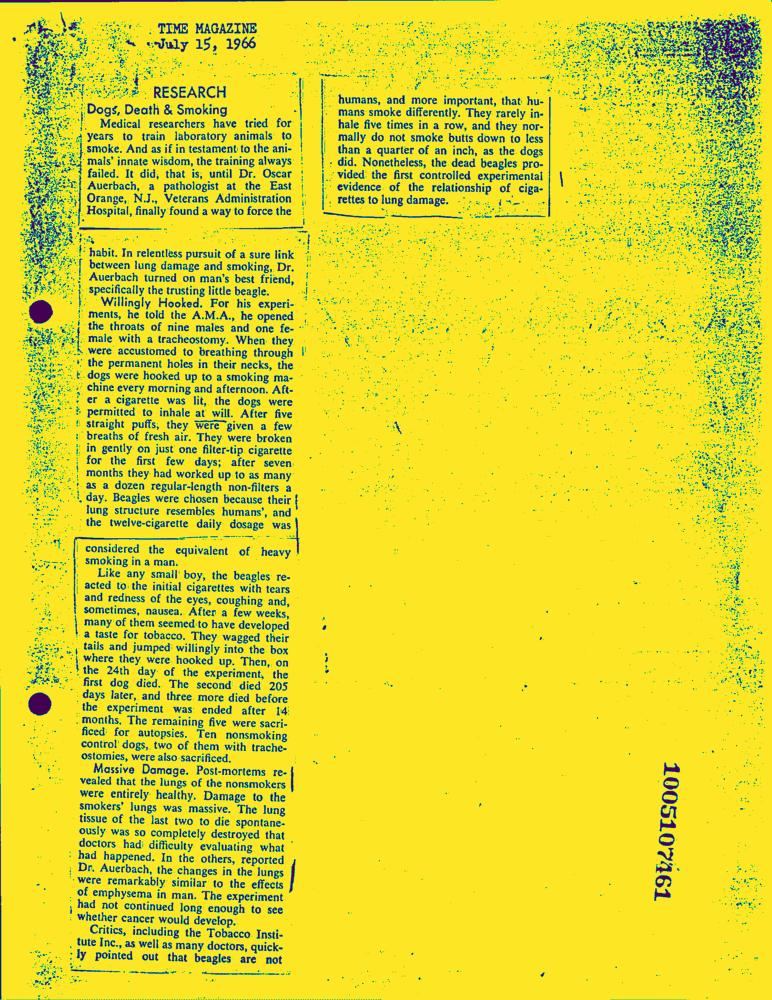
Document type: News-Article